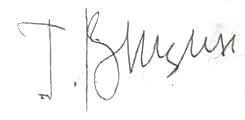
Signature of: georgy vitsin